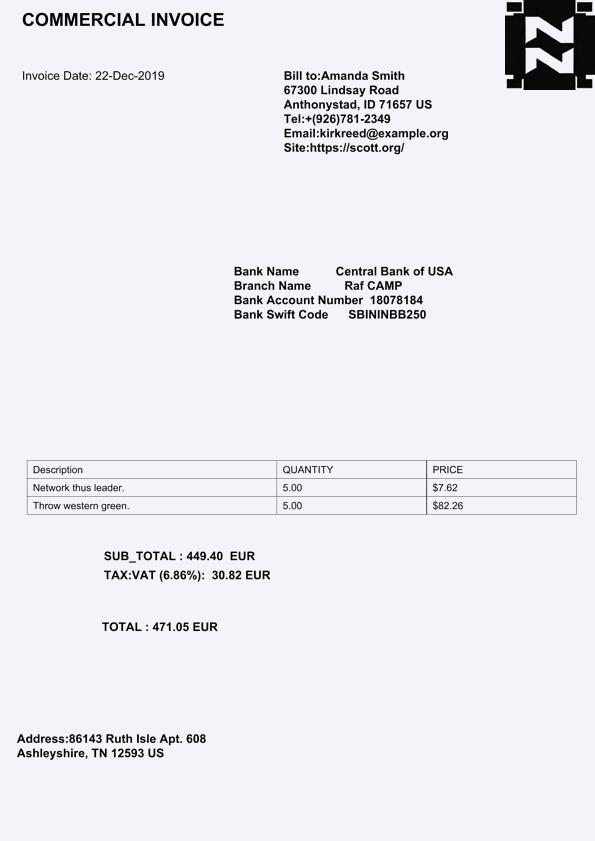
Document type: Invoice